Question: Can you provide the account number mentioned in the document?
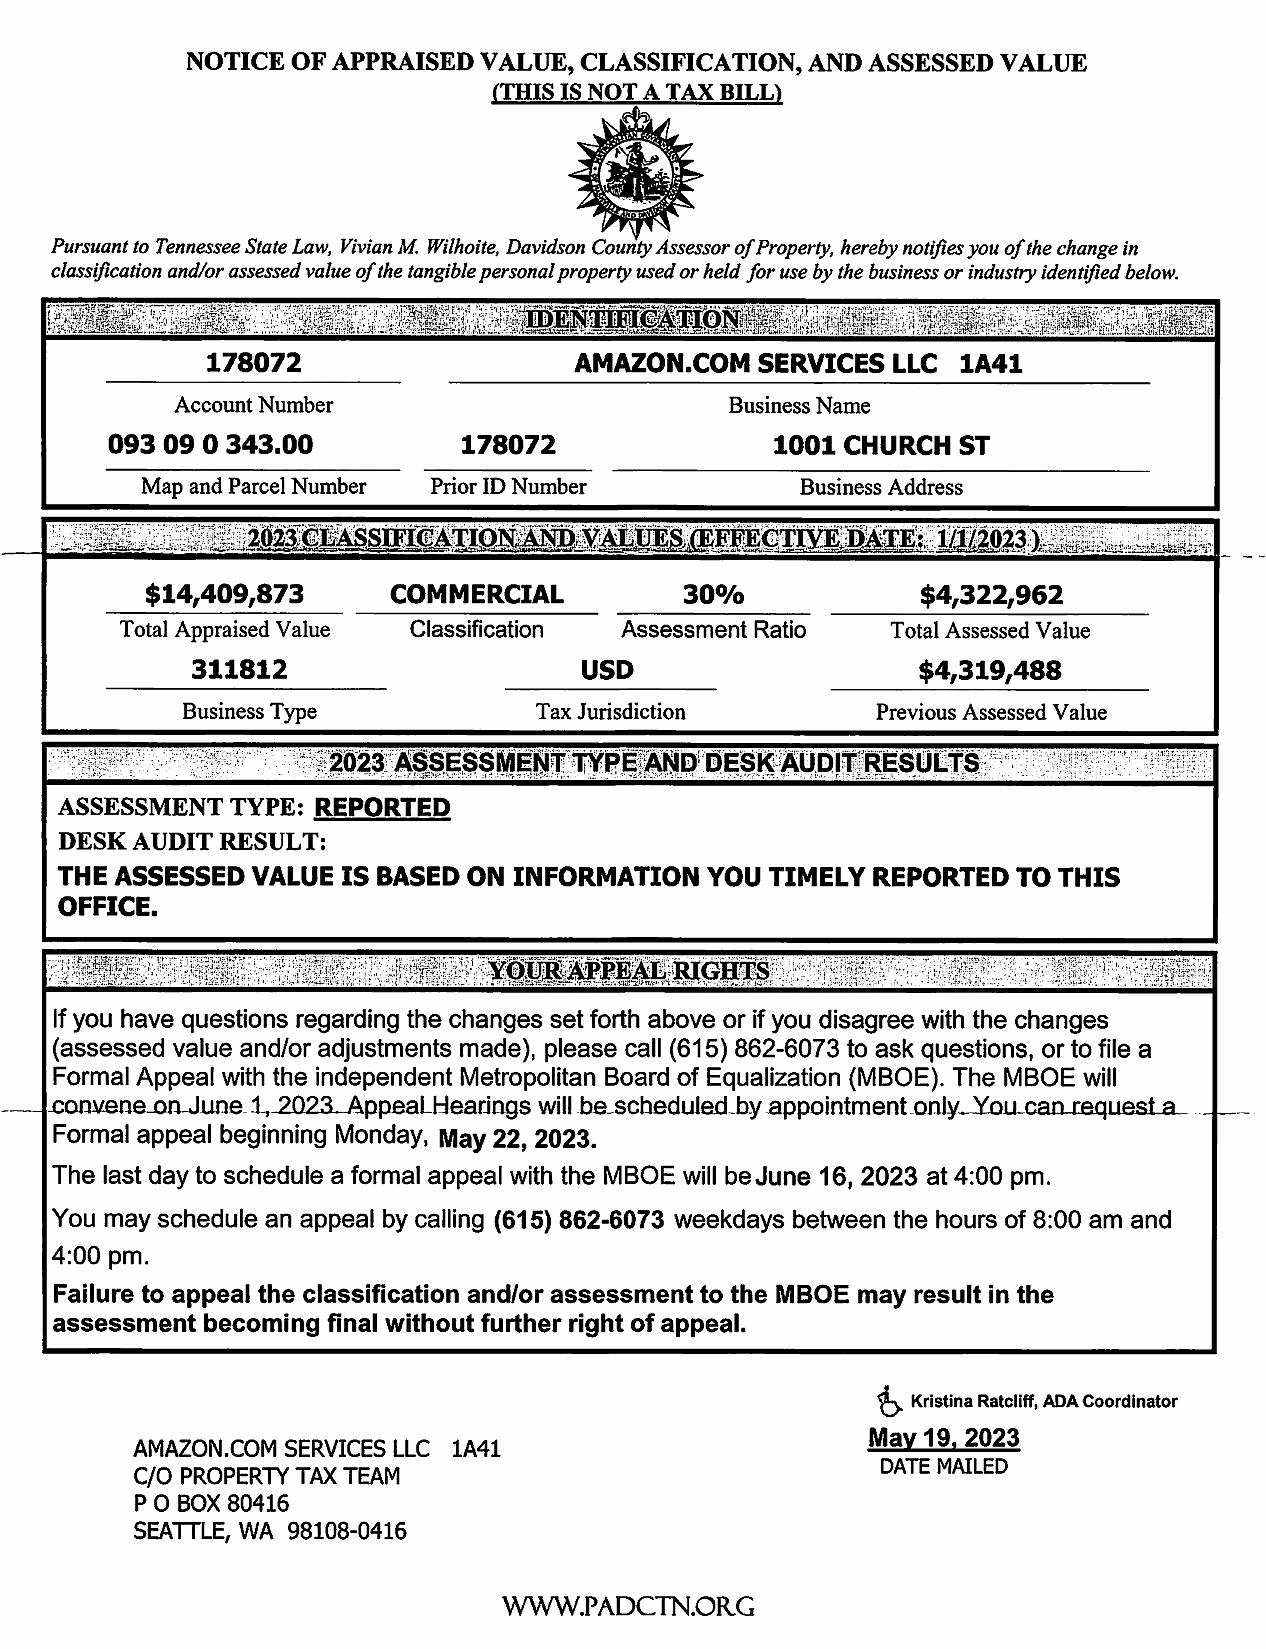
Answer: "178072"